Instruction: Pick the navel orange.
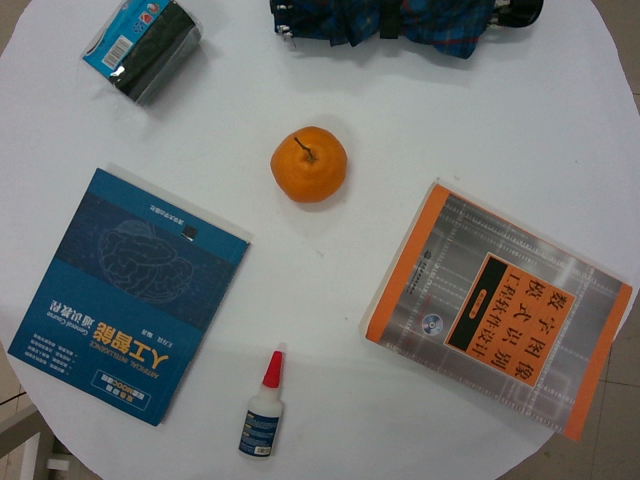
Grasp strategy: vertical